Question: What do the imaging results show?
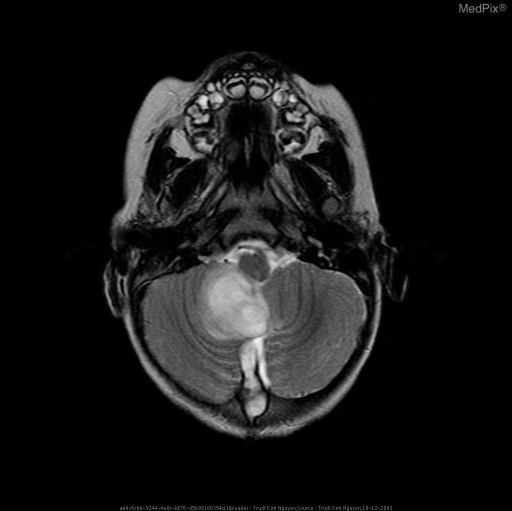
Answer: The imaging shows Contrast head CT is significant for a multiloculated cystic posterior fossa midline mass that is adjacent to the torcula with a portion extending into the occipital calvarium. This mass is low in density with HU measuring 17. There is rim enhancement with several internal septations. There is distortion of the 4th. ventricle with associated dilatation of the temporal horns.  Bone windows demonstrate smooth calvarial remodeling of the occiput with a small focal dehiscence within the bone that may represent a sinus tract. The overlying skin is unremarkable.

Brain MRI again demonstrates this intra- extraaxial posterior fossa mass with homogeneous increased T2 , decreased T1 signal. DWI demonstrates marked restricted diffusion which darkens on the ADC map suggesting an abscess, epidermoid,dermoid or other process with restricted diffusion. Mass effect with hydrocephalus is again demonstated. Findings are consistent with a multiloculated intra and extraaxial posterior fossa mass most consistent with cerebritis/abscess. Given the bony remodeling and midline location, findings are most consistent with a congenital process such as dermoid which has become secondarily infected. Bright T2 Signal..